Question: What is the potential diagnosis?
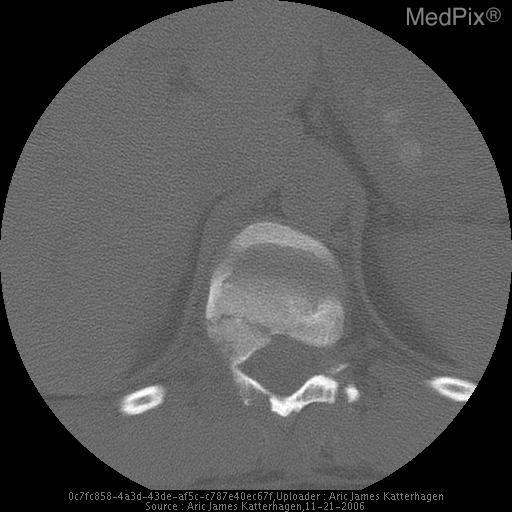
Answer: The possible diagnosis includes Wedge Fracture
Chance Fracture
Compression Fracture.